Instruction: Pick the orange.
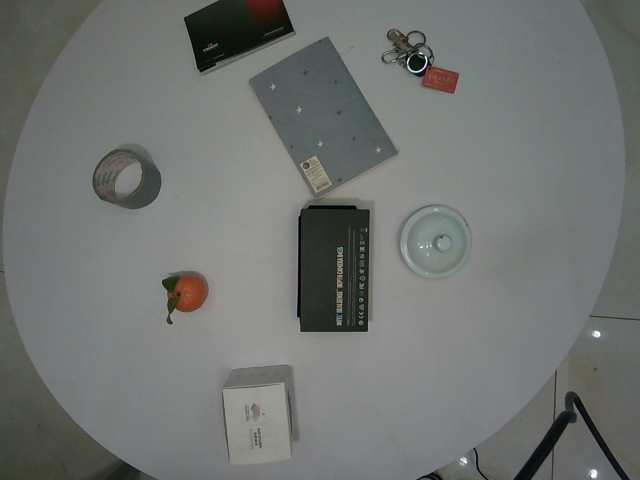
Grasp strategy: vertical